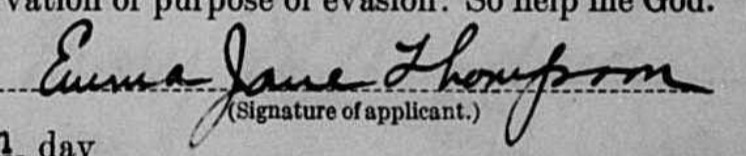
Signature of: emma jane thompson